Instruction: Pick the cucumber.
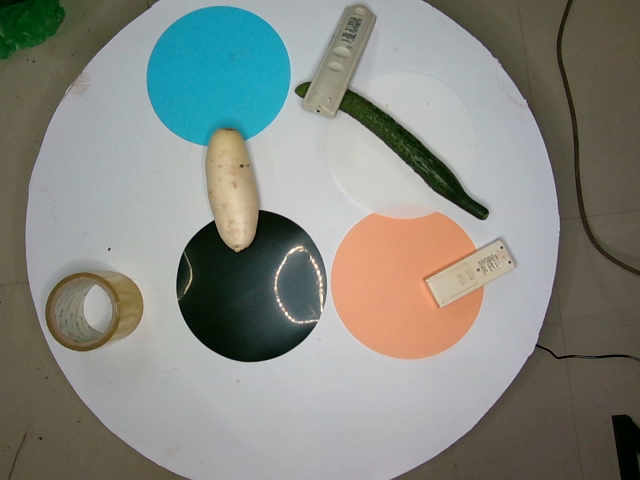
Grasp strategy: vertical